Question: Talk about the condition:
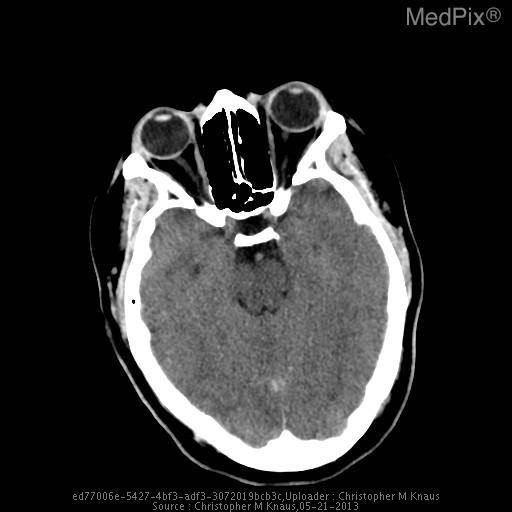
Answer: The disease is discussed as: Venous sinus thrombosis is caused by thrombus formation in the dural venous sinuses or cerebral veins.  It is an uncommon disorder (2-7 per million) which can have serious complications.  Causal factors include local (regional infection, trauma, neoplasm) and systemic (dehydration, hypercoagulable states, pregnancy, oral contraceptives).  Clinical presentation includes headache, neurologic deficits or seizures.  The superior sagittal sinus is most commonly affected, followed by the transverse and sigmoid sinuses.  Complications include venous infarcts, intracerebral hemorrhage and intracranial hypertension.

On noncontrast CT, the thombosed sinus is usually hyperdense.  This is nonspecific as dehydrated patients, adjacent subdural or subarachnoid hemorrhage or elevated hematocrit can cause increased sinus attenuation.  On contrast enhanced CT, the empty delta sign is a central defect from thrombus surrounded by contrast enhanced blood.  On MRI, absence of a flow void or abnormal signal within the sinus is seen.

MR venography with two-dimensional time-of-flight is used due to high sensitivity for slow flow compared to 3D TOF.  Contrast enhanced MRV improves visualization of small vessels.  CT venography is a rapid and accurate method for evaluating the venous sinuses.  Disadvantages include ionizing radiation exposure and need for iodinated contrast material.